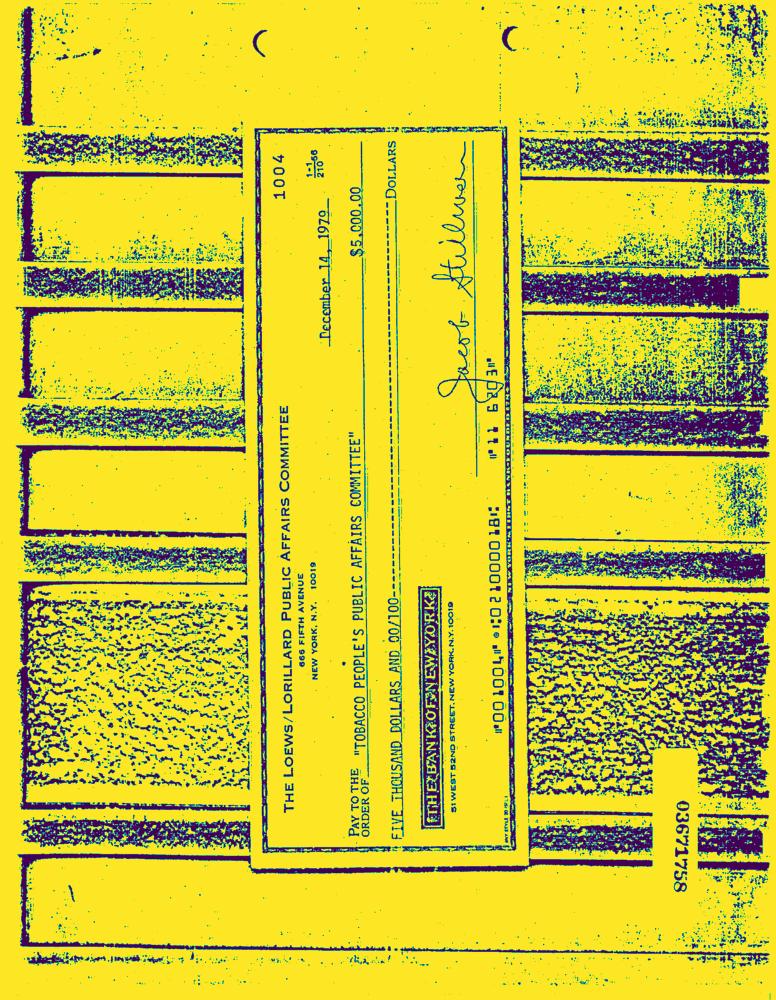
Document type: Invoice-Doc